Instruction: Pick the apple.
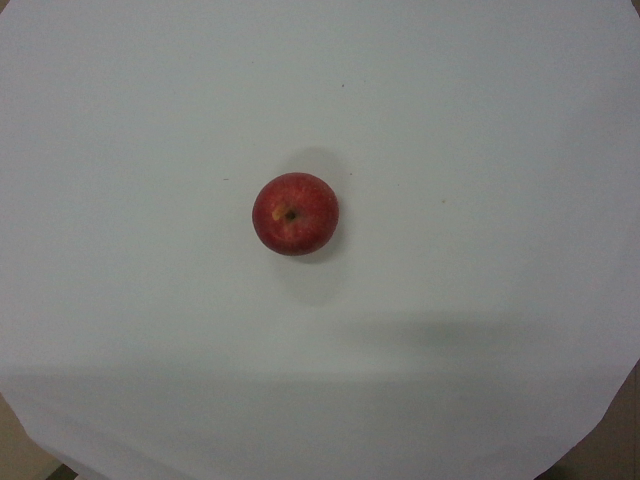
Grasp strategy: vertical